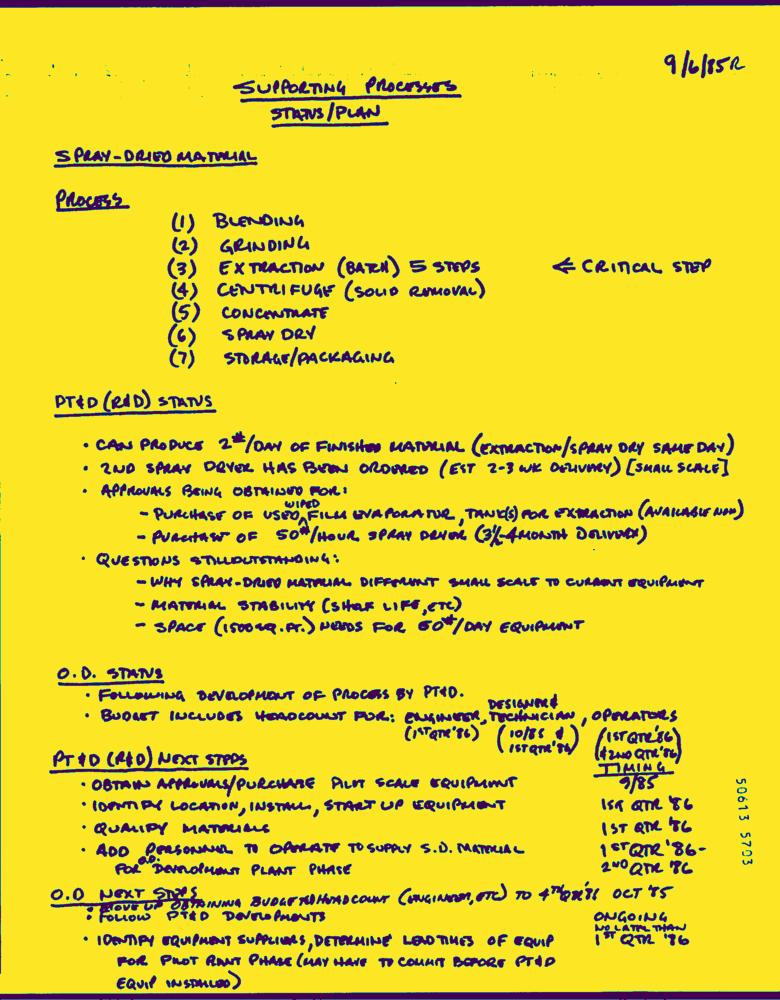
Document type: Hand-Written